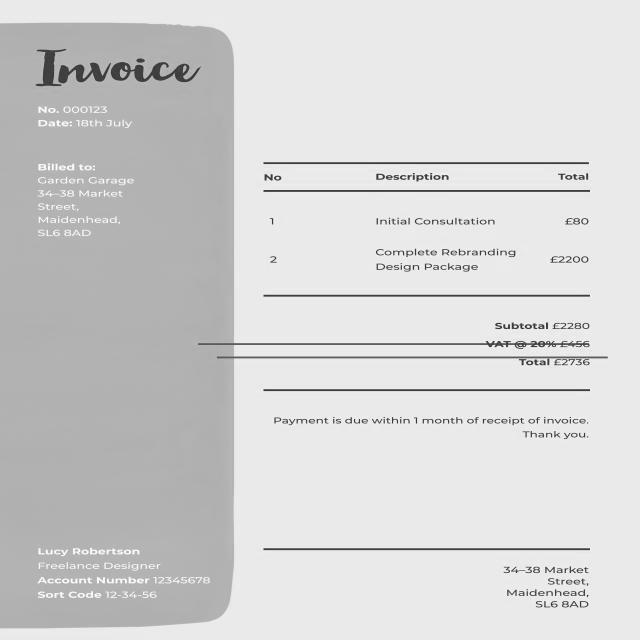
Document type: Invoice